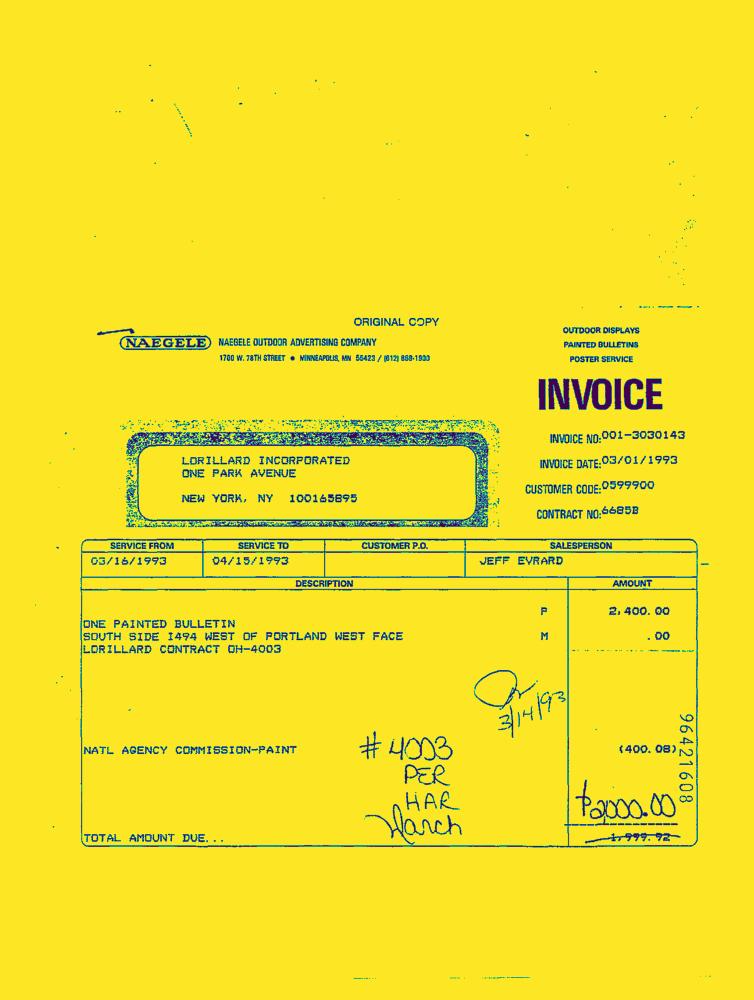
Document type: Invoice-Doc